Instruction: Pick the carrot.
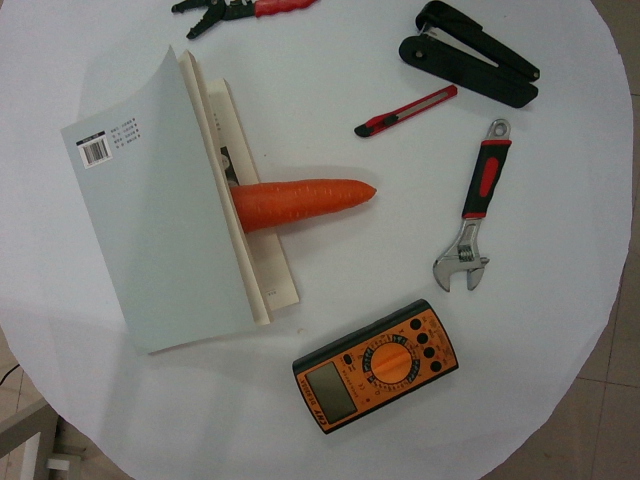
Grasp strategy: vertical